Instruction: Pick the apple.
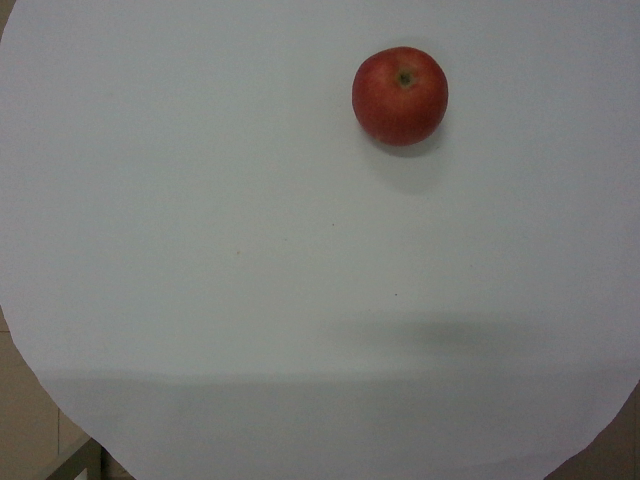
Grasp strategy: vertical